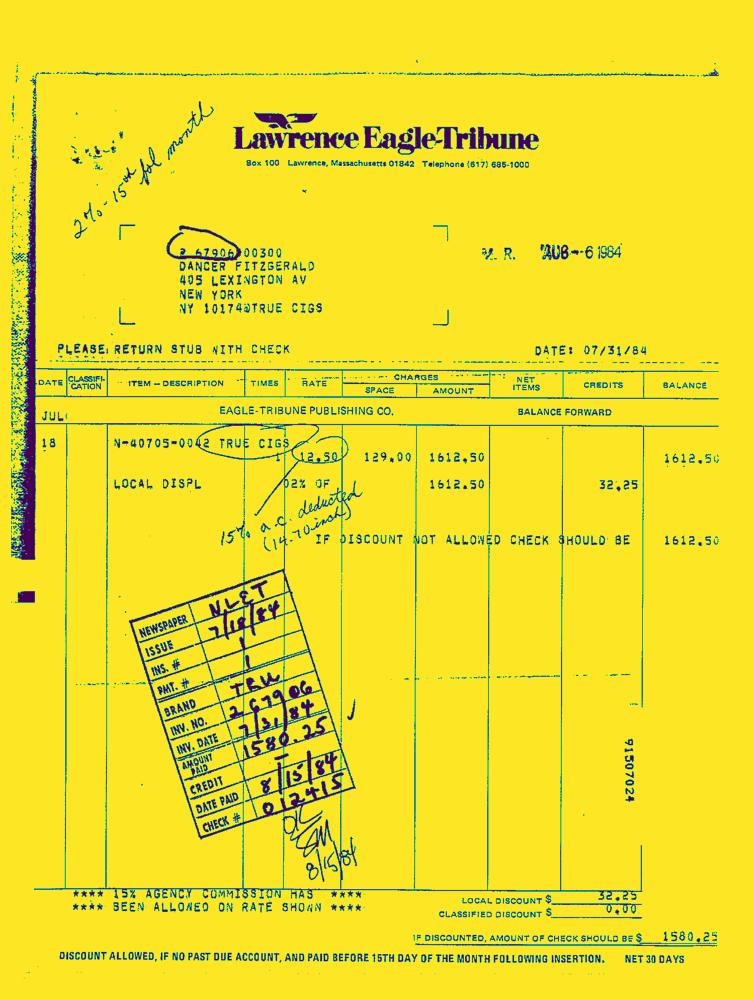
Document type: Invoice-Doc